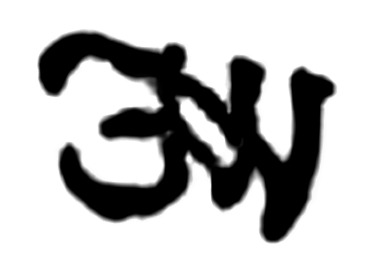
Signature of: johann willenberger 0